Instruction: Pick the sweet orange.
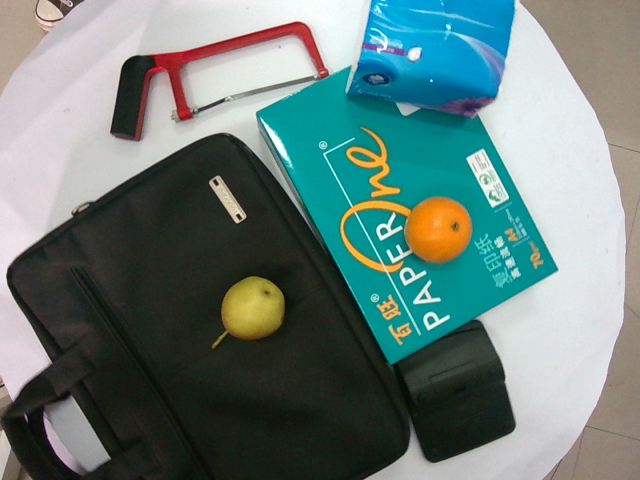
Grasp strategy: vertical